Question: What jurisdiction, city, or county is the document associated with?
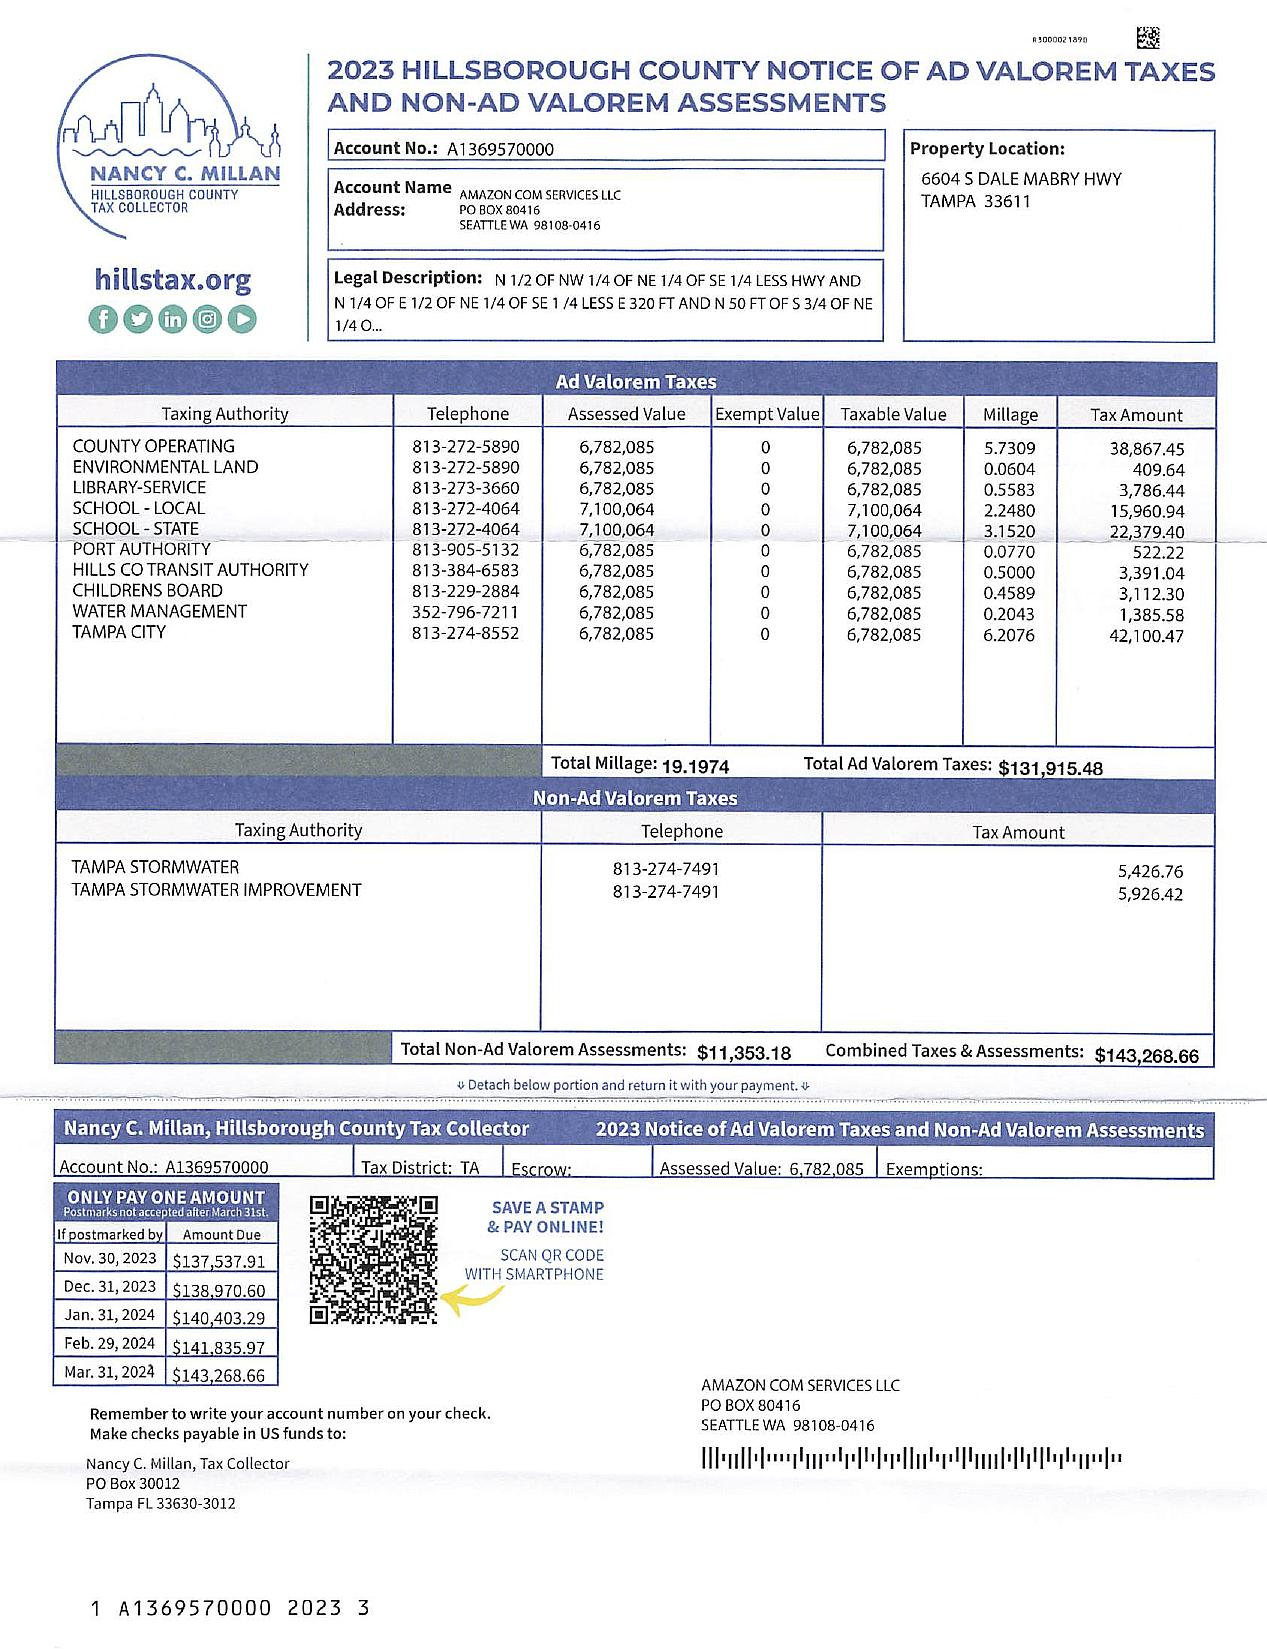
Answer: "HILLSBOROUGH COUNTY"